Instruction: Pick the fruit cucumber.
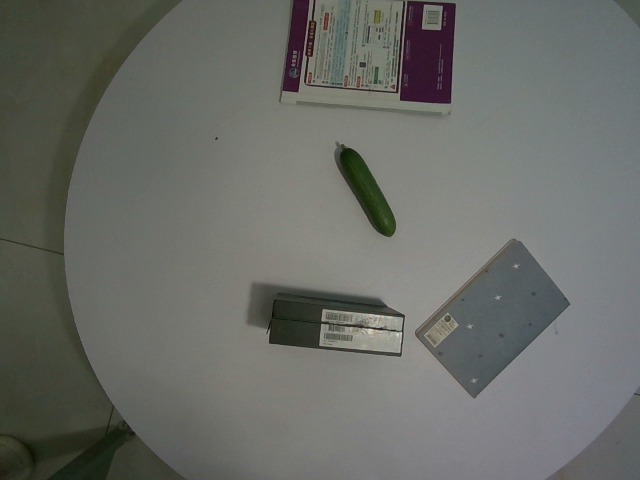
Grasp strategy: vertical